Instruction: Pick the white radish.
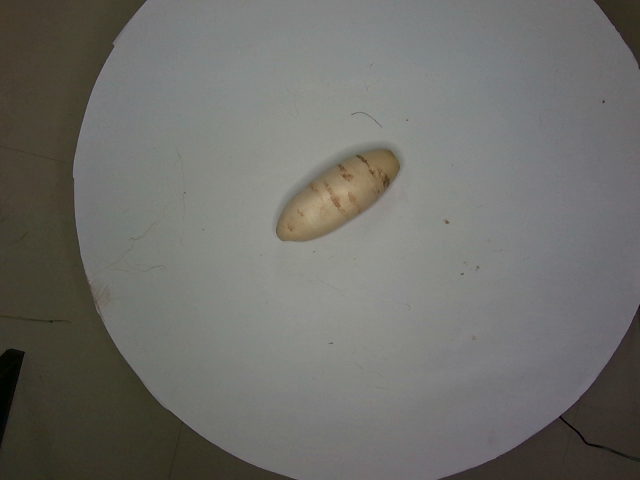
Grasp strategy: vertical